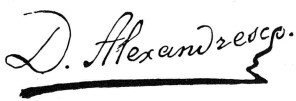
Signature of: dimitrie alexandresco